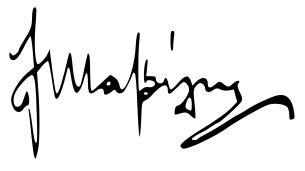
Signature of: lorentzos mavilis